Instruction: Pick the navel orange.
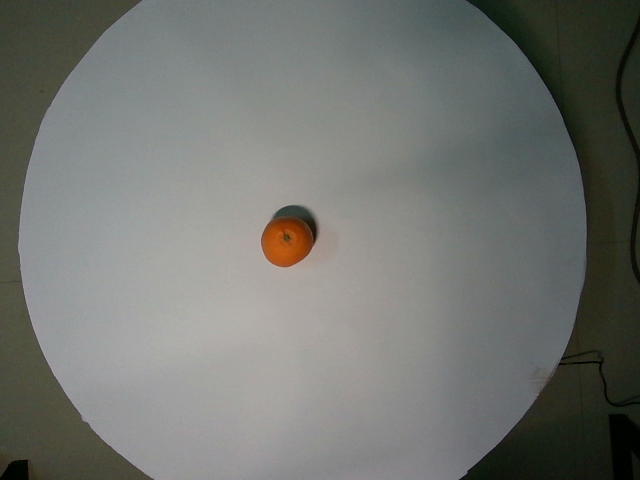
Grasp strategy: vertical